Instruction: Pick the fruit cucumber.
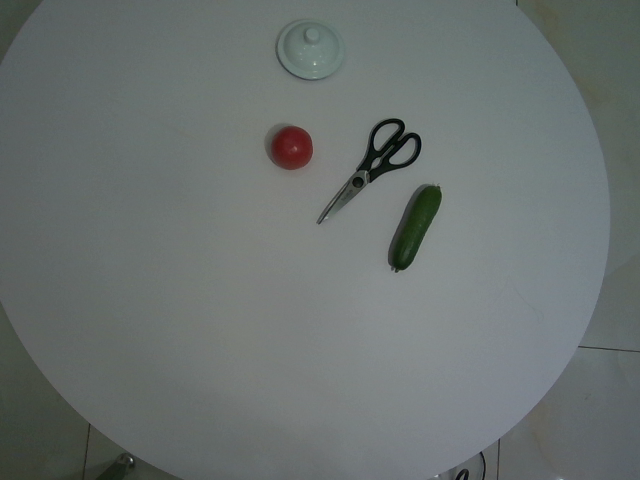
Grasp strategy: vertical